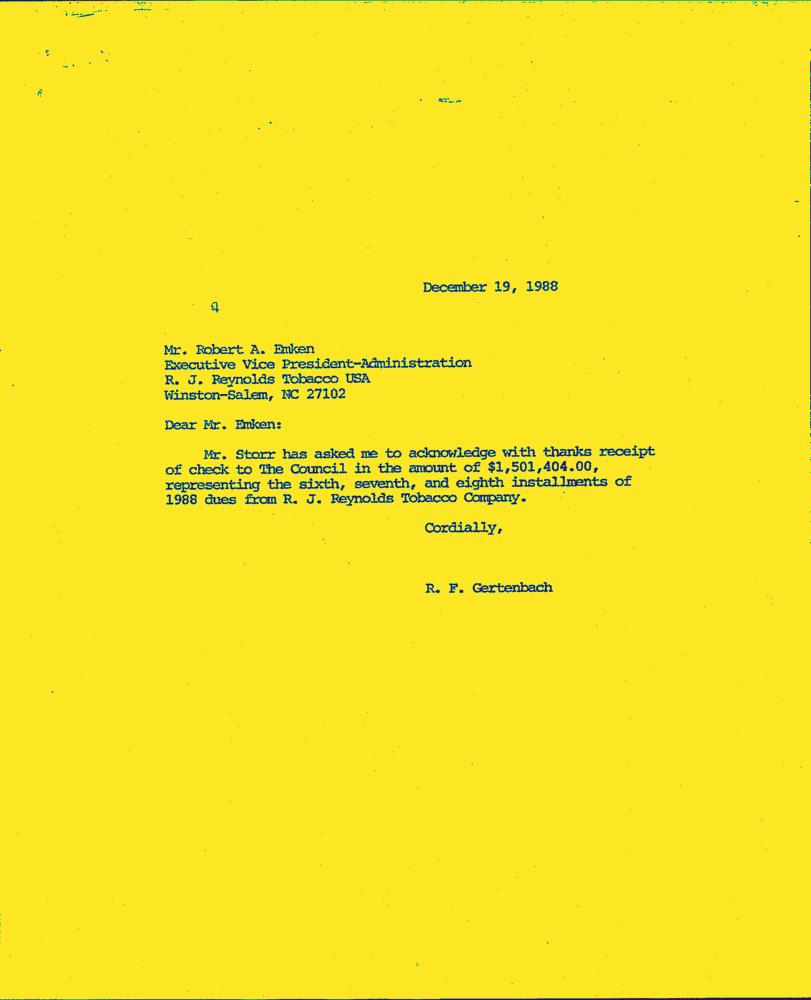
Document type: Letter-Doc